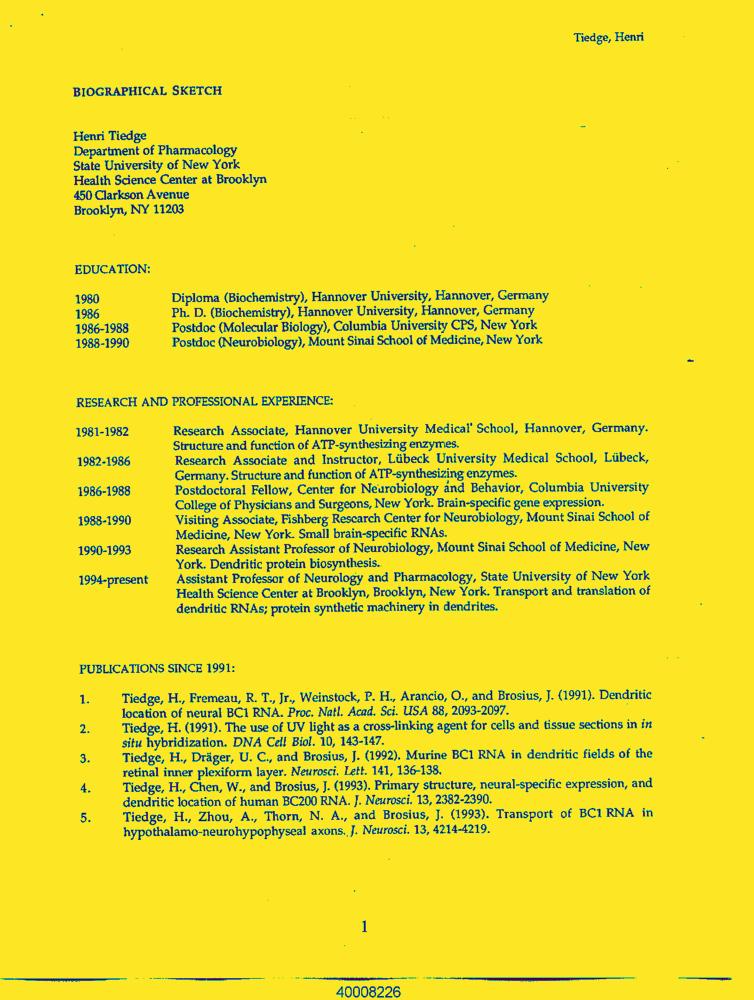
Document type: Resume-Doc